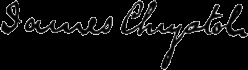
Signature of: james chrystal